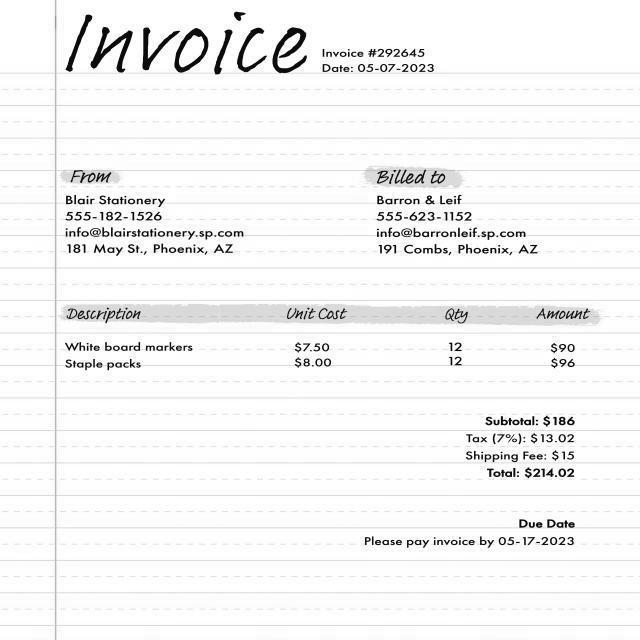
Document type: Invoice